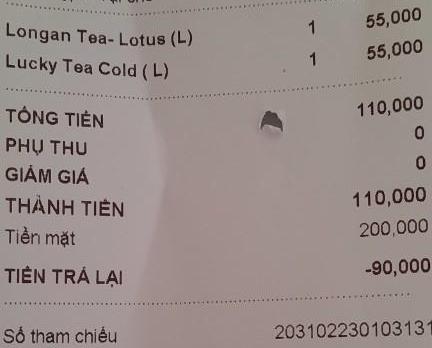
<table>
<tr>
<td>Longan Tea- Lotus (L)</td>
<td>1</td>
<td>55,000</td>
</tr>
<tr>
<td>Lucky Tea Cold ( L)</td>
<td>1</td>
<td>55,000</td>
</tr>
</table>

TỔNG TIỀN 110,000
PHỤ THU 0
GIẢM GIÁ 0
THÀNH TIỀN 110,000
Tiền mặt 200,000
TIỀN TRẢ LẠI -90,000

Số tham chiếu 203102230103131